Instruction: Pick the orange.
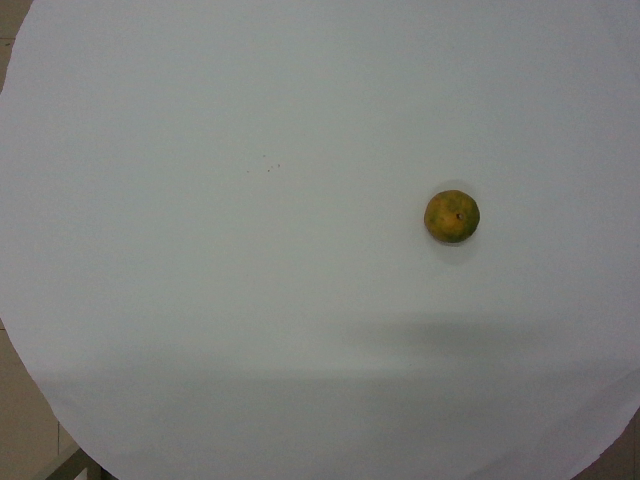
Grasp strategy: vertical